Question: In what way does the history help explain the case?
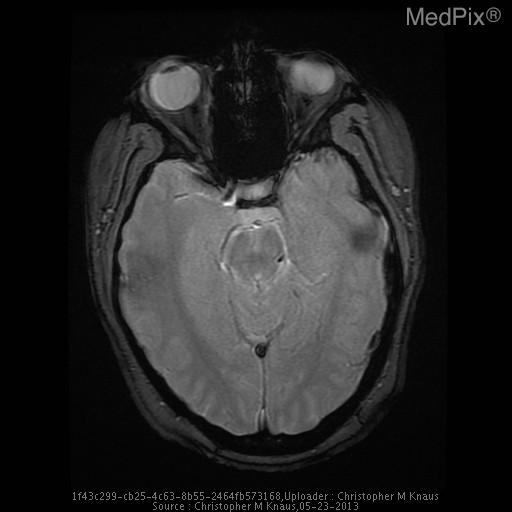
Answer: The patient's history of 17 yo girl presents with left sided facial weakness and numbness and the worst headache of her life that is rated 10/10.  The headache has been progressive for about 24 hours.  She has a history of migraine, but the patient states that her current headache does not feel like her typical migraine headache. is key in understanding the case.